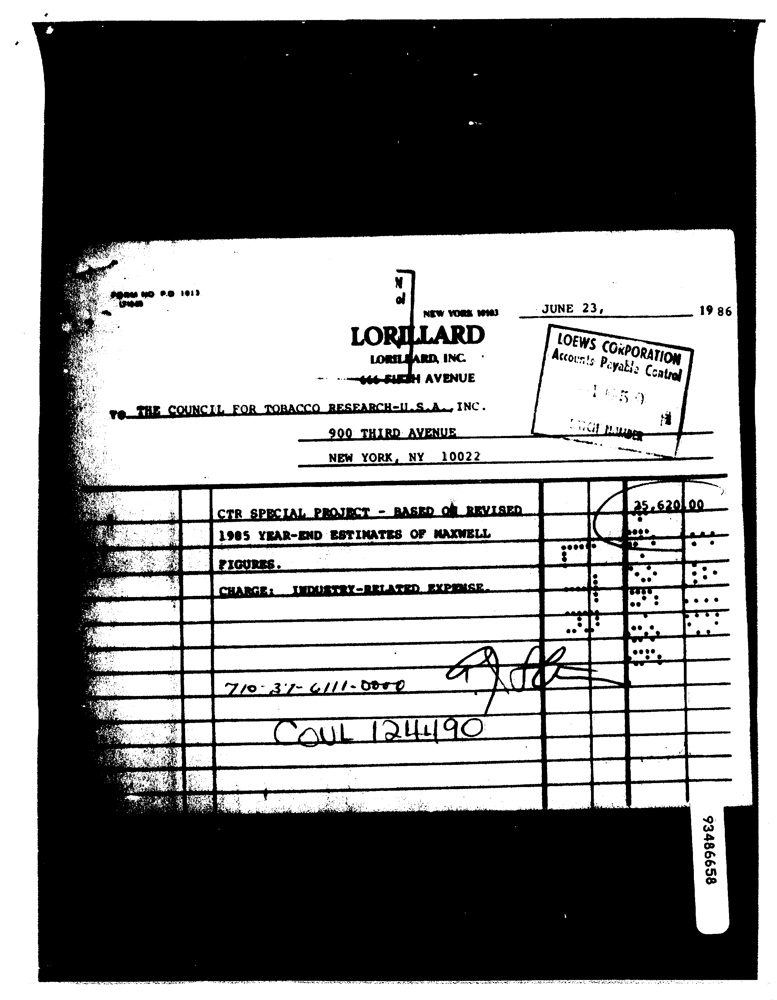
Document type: Invoice